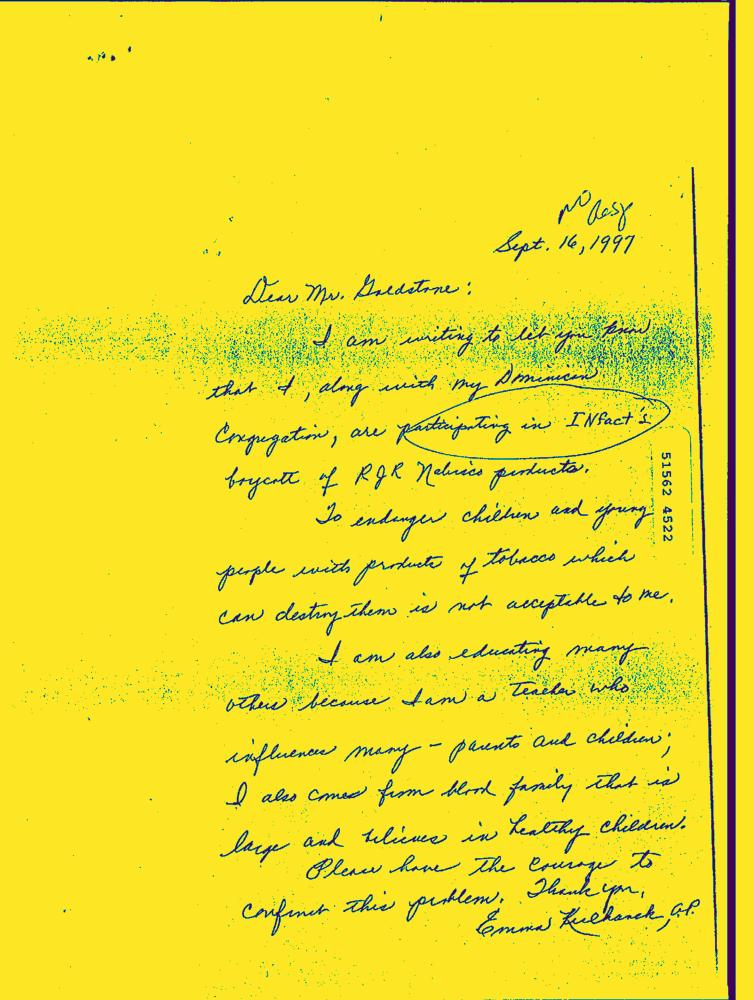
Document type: Hand-Written